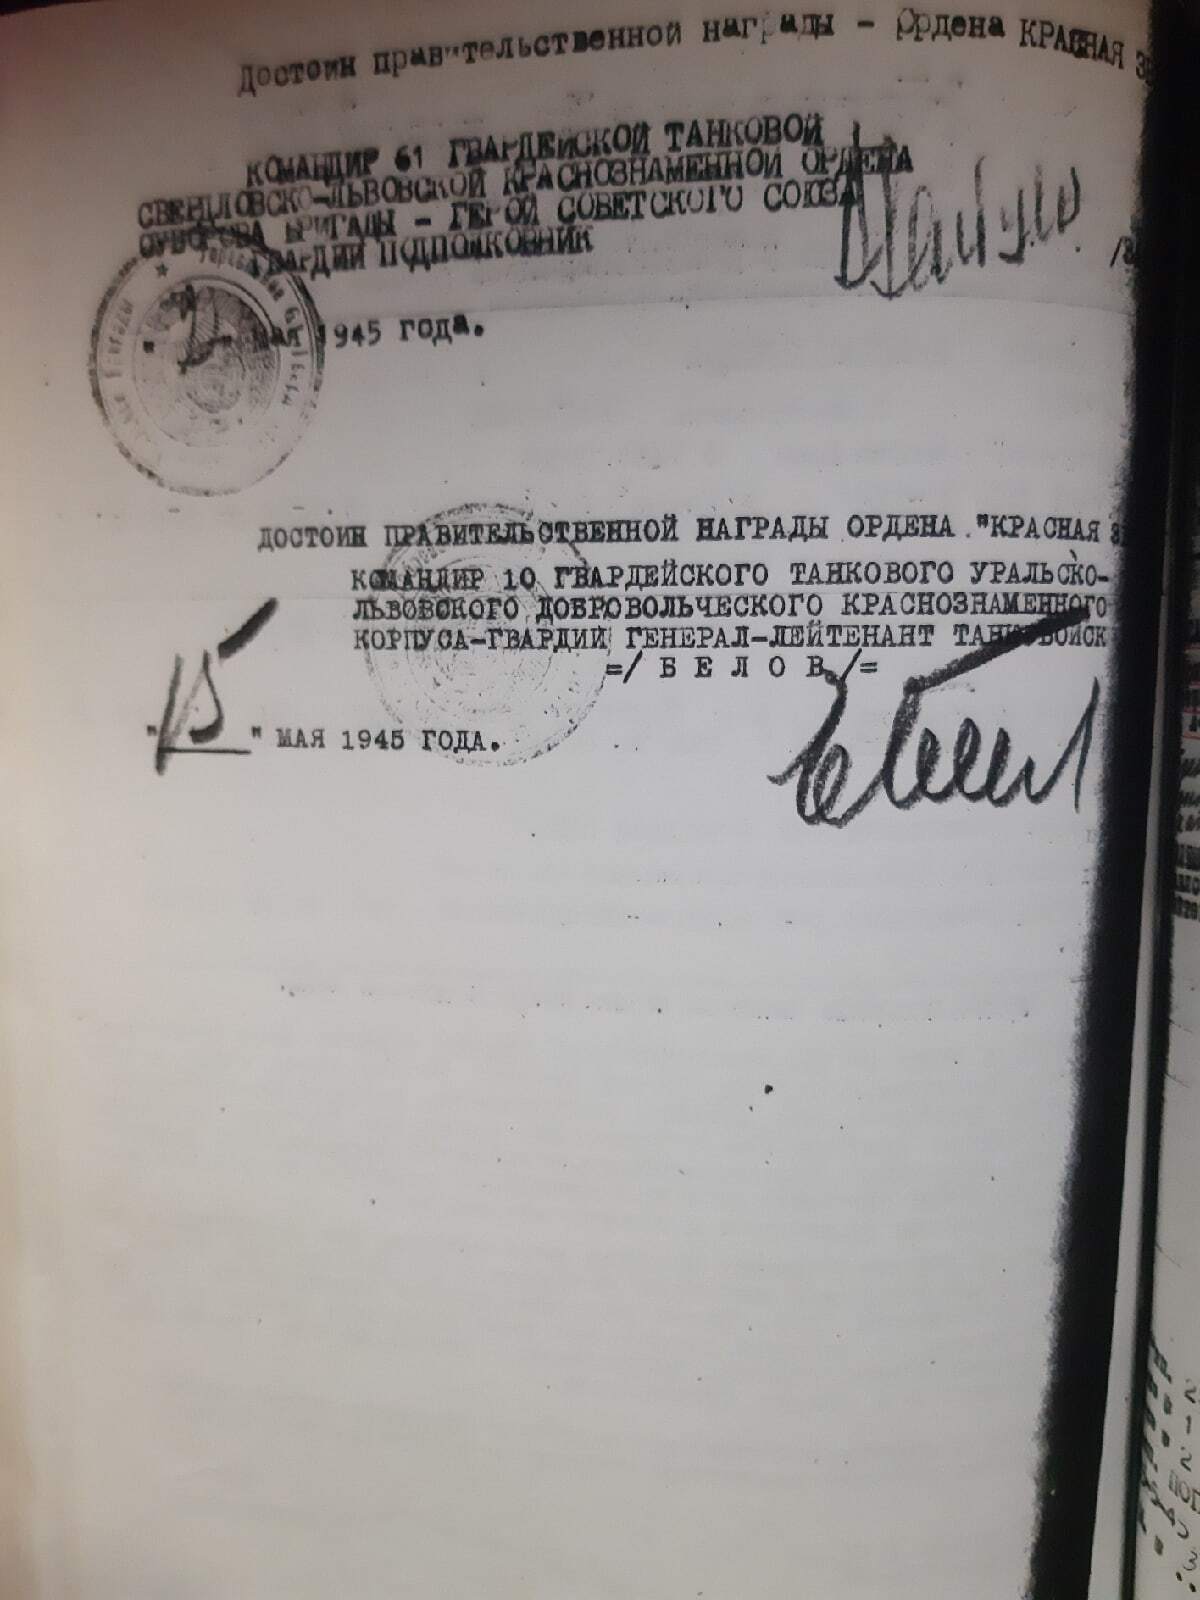
Signature of: q18279914